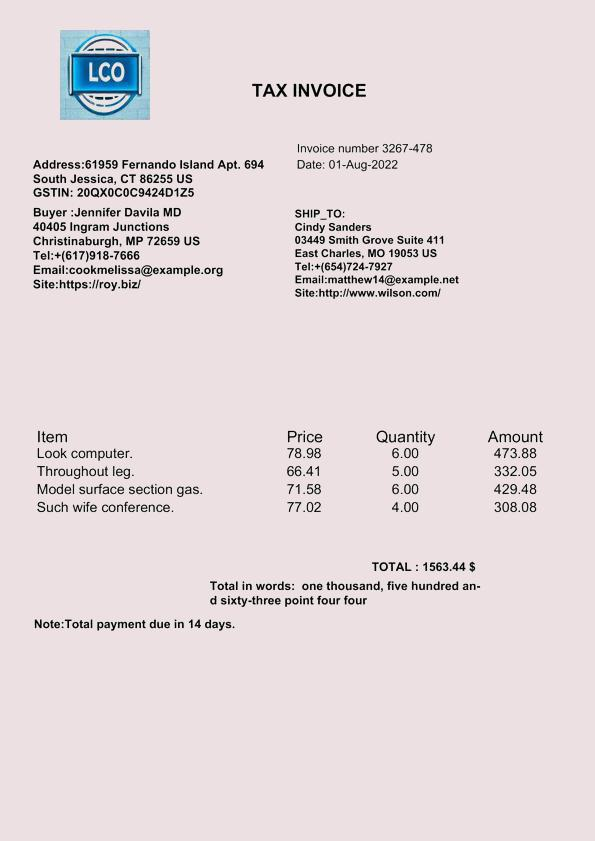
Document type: Invoice